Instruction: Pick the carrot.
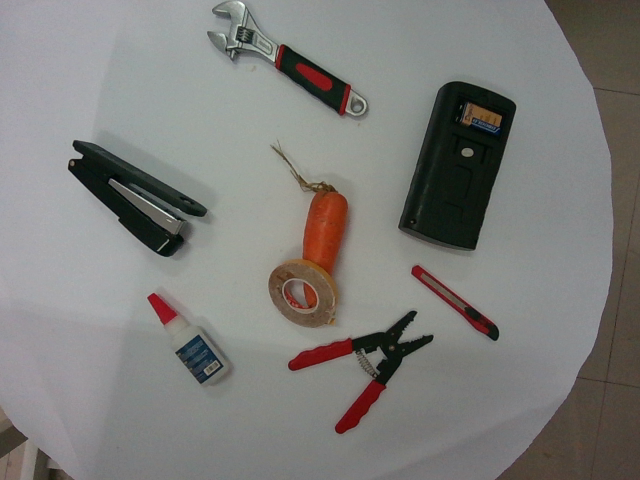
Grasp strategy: vertical